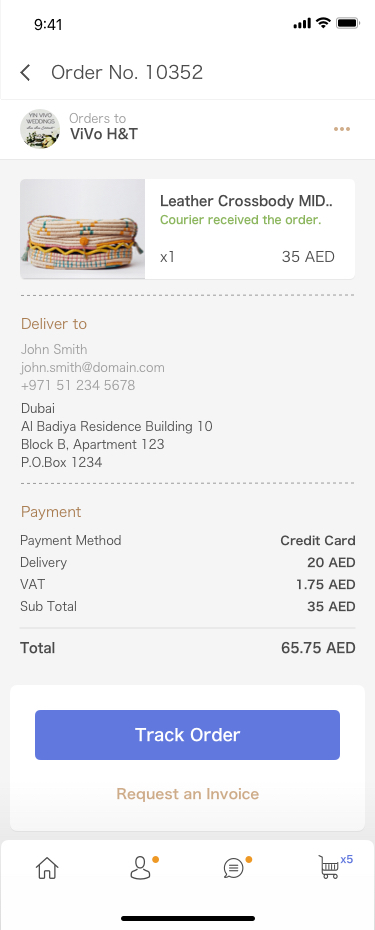
Text in this UI design:
Request an Invoice
65.75 AED
Total
35 AED
Sub Total
1.75 AED
VAT
20 AED
Delivery
Credit Card
Payment Method
Payment
John Smith
john.smith@domain.com
+971 51 234 5678
Dubai
Al Badiya Residence Building 10
Block B, Apartment 123
P.O.Box 1234
Deliver to
Leather Crossbody MID..
x1
35 AED
Courier received the order.
ViVo H&T
Orders to
Order No. 10352